Question: What was observed in the imaging?
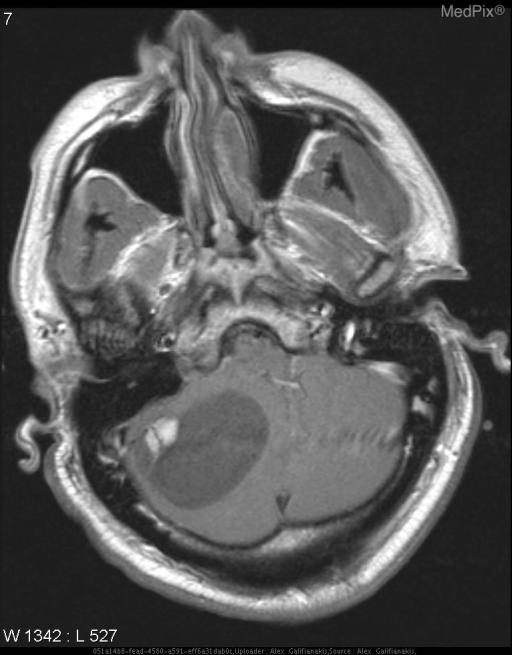
Answer: The imaging shows CT: Large cystic mass in the right cerebellar hemisphere with rounded mural soft tissue nodule.
MR: Cystic right cerebellar hemisphere mass with enhancing mural nodule. Fluid signal mass in the right cerebellar hemisphere with mural nodule..